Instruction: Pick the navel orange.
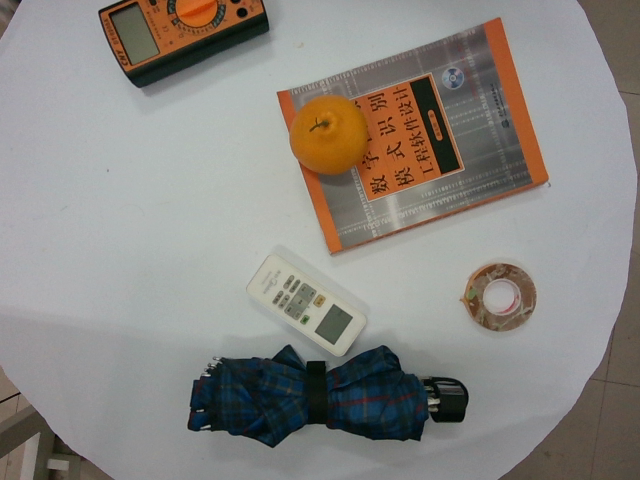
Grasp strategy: vertical